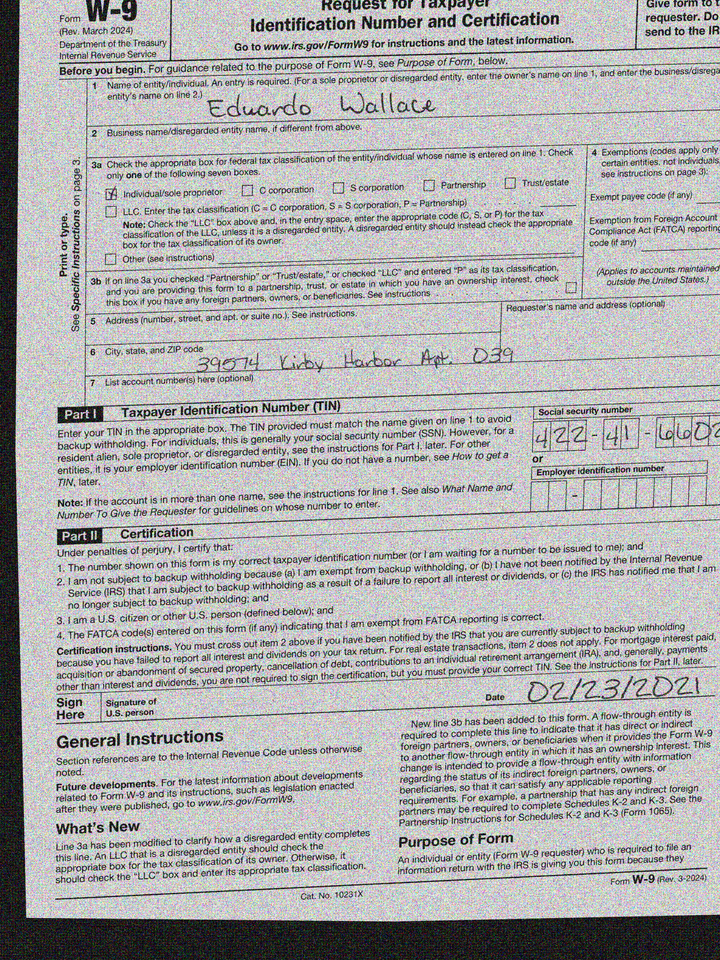
adr1: 39574 Kirby Harbor Apt. 039
cbx: yes
ssn: 422416602
enm: Eduardo Wallace
sdt: 02/23/2021